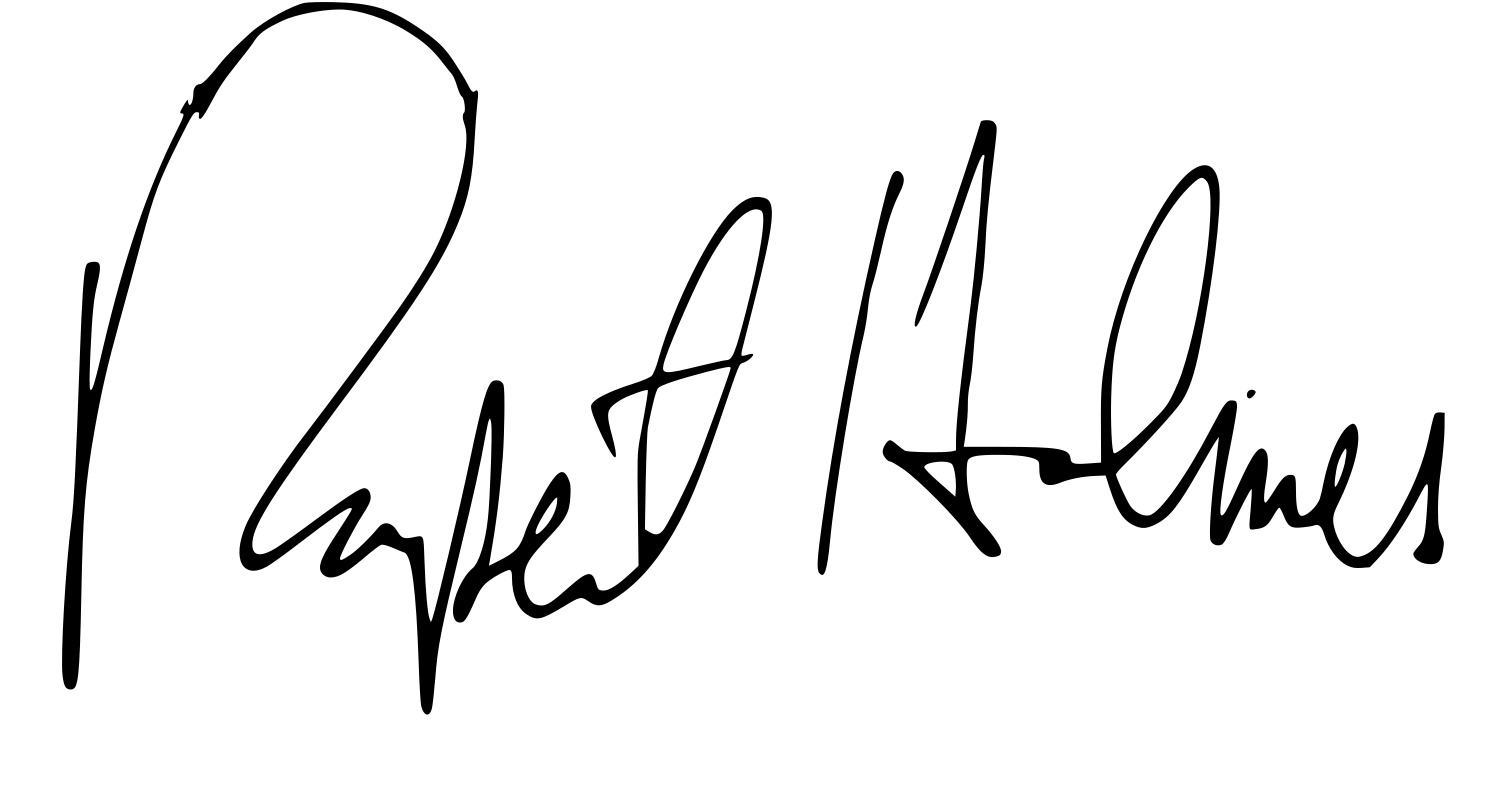
Signature of: rupert holmes